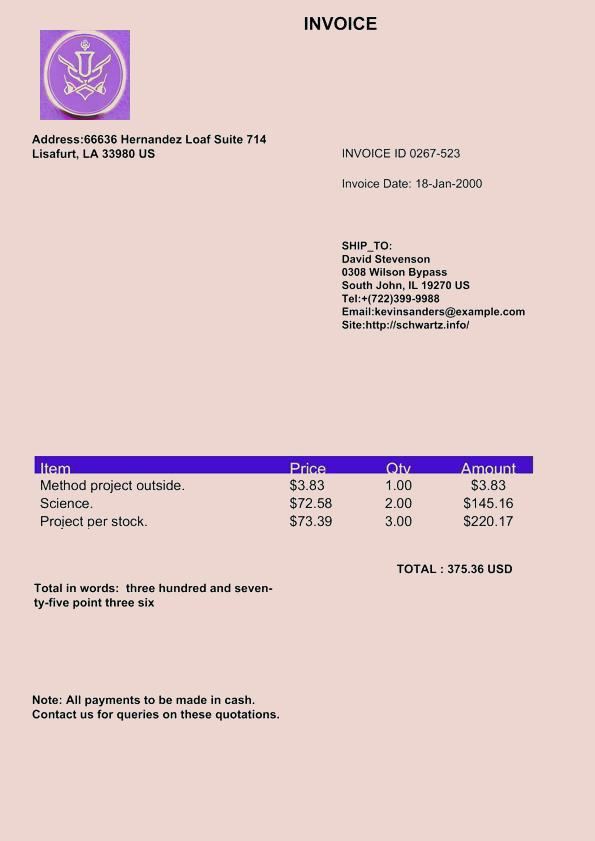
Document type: Invoice